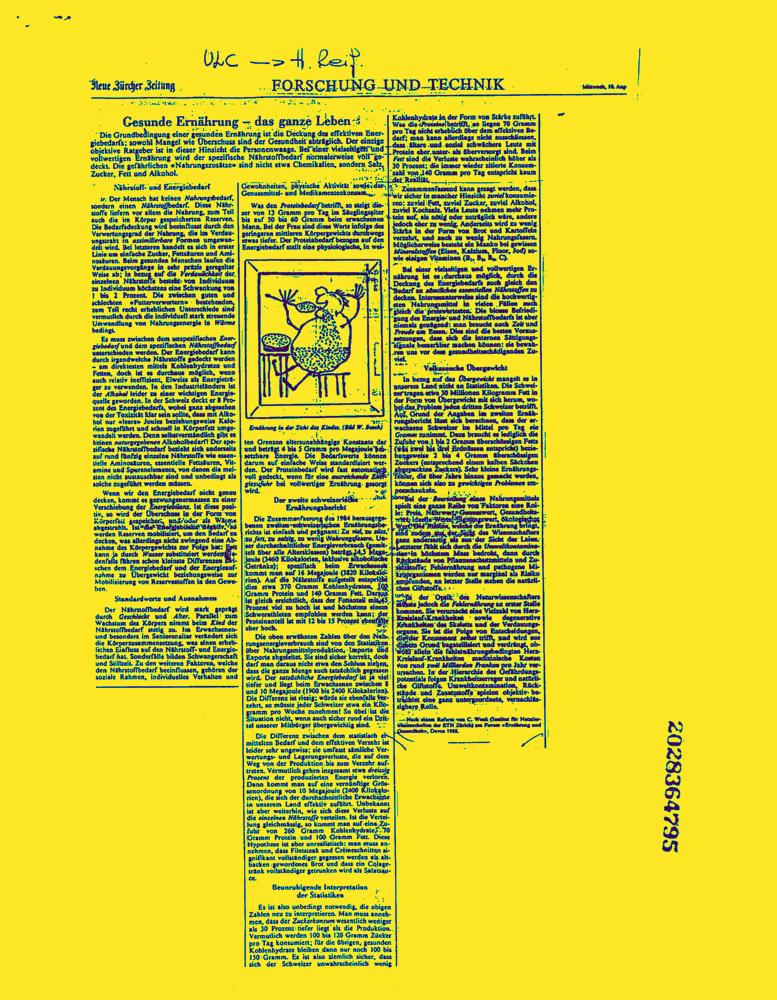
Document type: News-Article